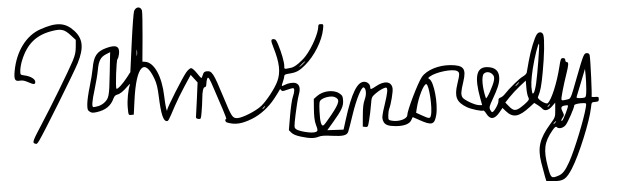
Signature of: john f kennedy jr